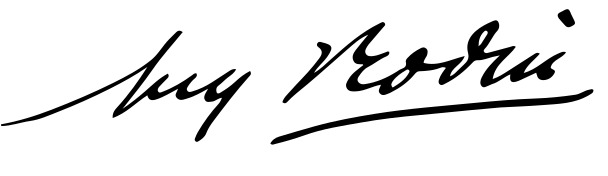
Signature of: auguste rodin